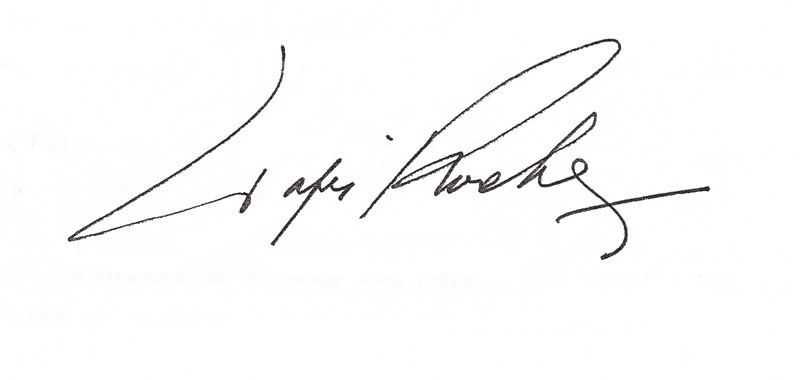
Signature of: tapir rocha